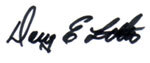
Signature of: doug libla